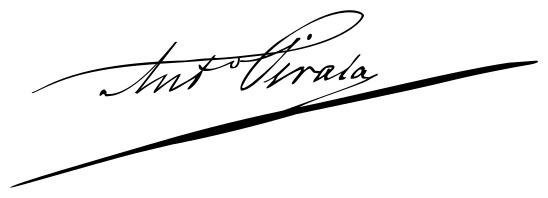
Signature of: antonio pirala